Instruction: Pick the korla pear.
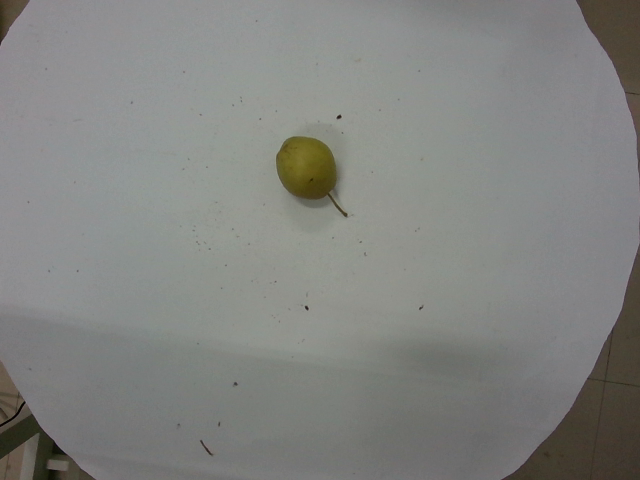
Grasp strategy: vertical